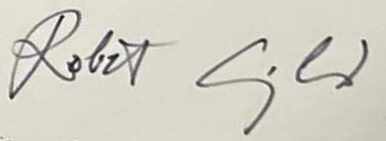
Signature of: robert golob